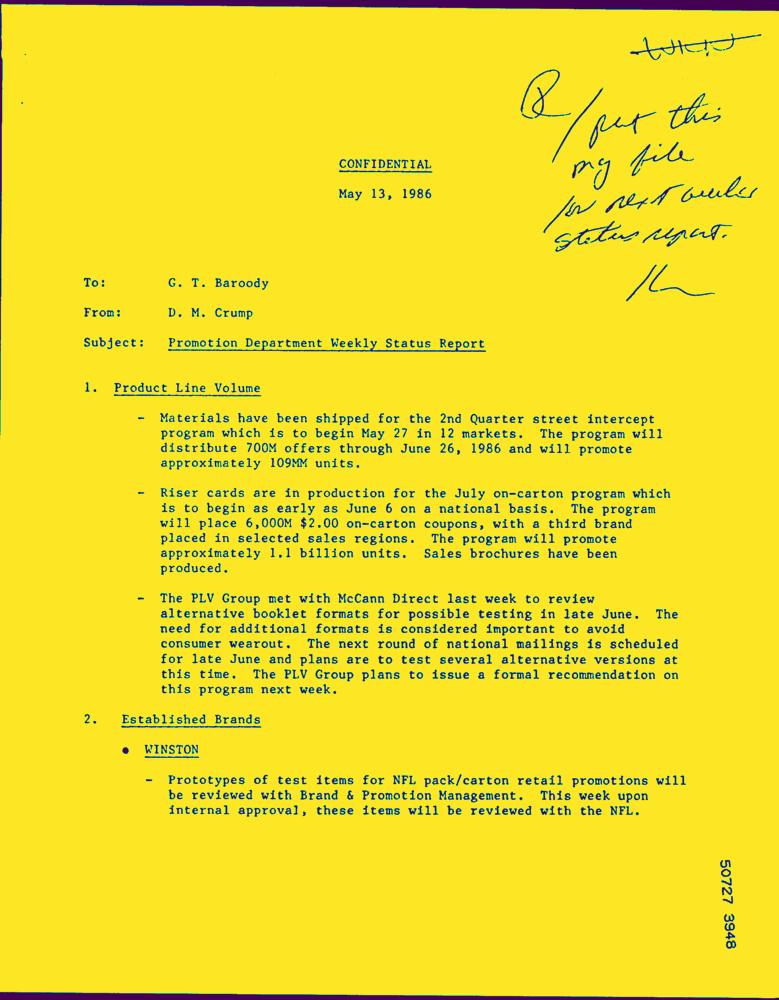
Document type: Letter-Doc